Question: What do the imaging results show?
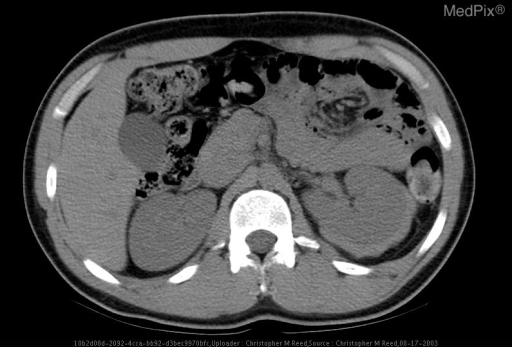
Answer: The imaging shows Ultrasound initially demonstrates the normal sonographic appearance of the left kidney prior to percutaneous biopsy. Note the normal cortical and medullary differentiation as well as the intact perinephric hyperechoic cortical-capsular interface.

Ultrasound image selected during the second pass core biopsy (using a spring loaded biopsy needle) demonstrates the course of the biopsy needle.

Ultrasound image captured following the cessation of core biopsy attempts demonstrates complete loss of the previously seen hyperechoic cortical-capsular interface. A wide and slightly irregular perinephric hypoechogenic fluid collection is seen posteriorly (patient prone) most likely representing hematoma.

Selected axial non-contrast CT slices through the level of the kidneys (taken minutes after the post-biopsy ultrasound) demonstrates left posterior-lateral and inferior perinephric hyperattenuation consistent with acute hemorrhage. The slightly irregular margin of the abnormality suggests this lesion is both subcapsular and perinephric. Axial Image from Non-Contrast CT of the Abdomen Immediately Following Ultrasound Guided Biopsy..